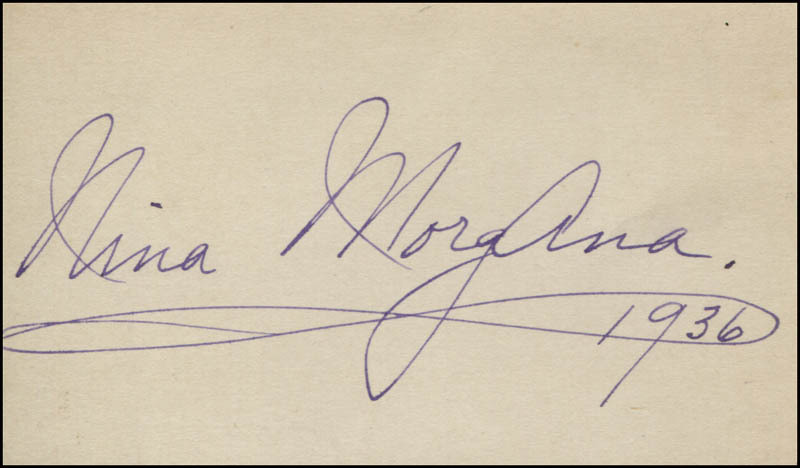
Signature of: nina morgana